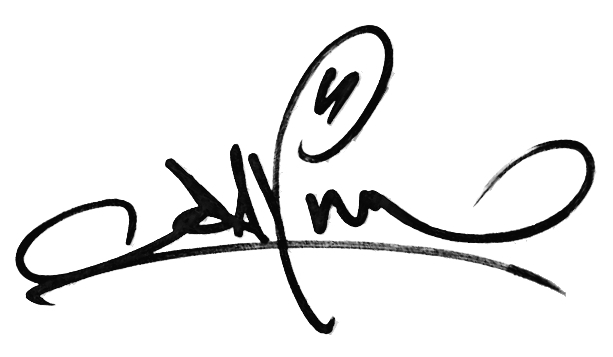
Signature of: rahim